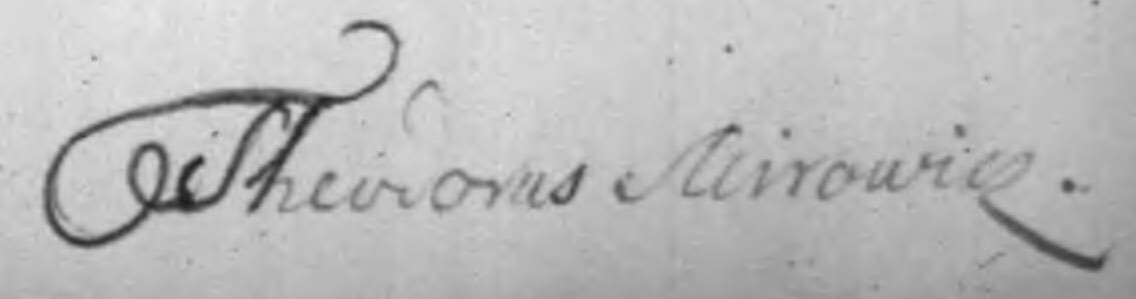
Signature of: fedir mirovich